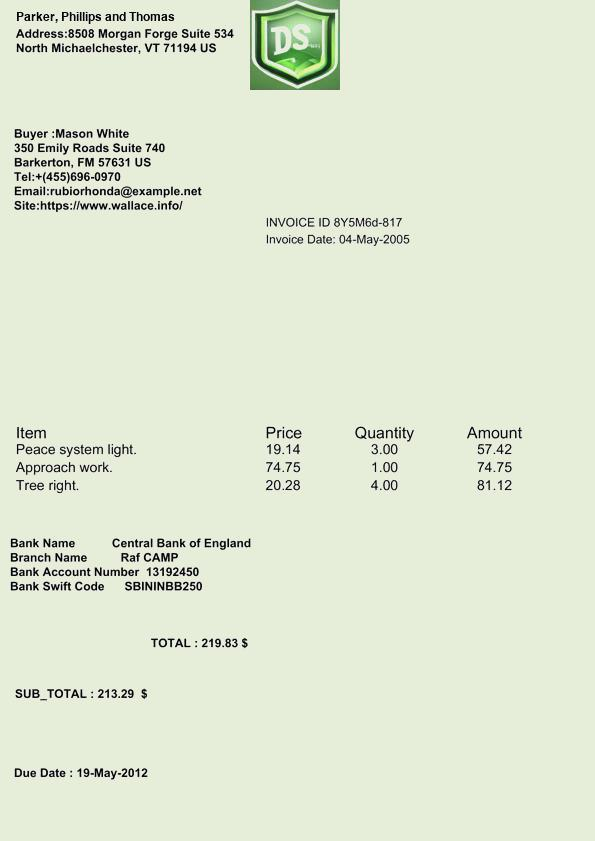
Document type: Invoice